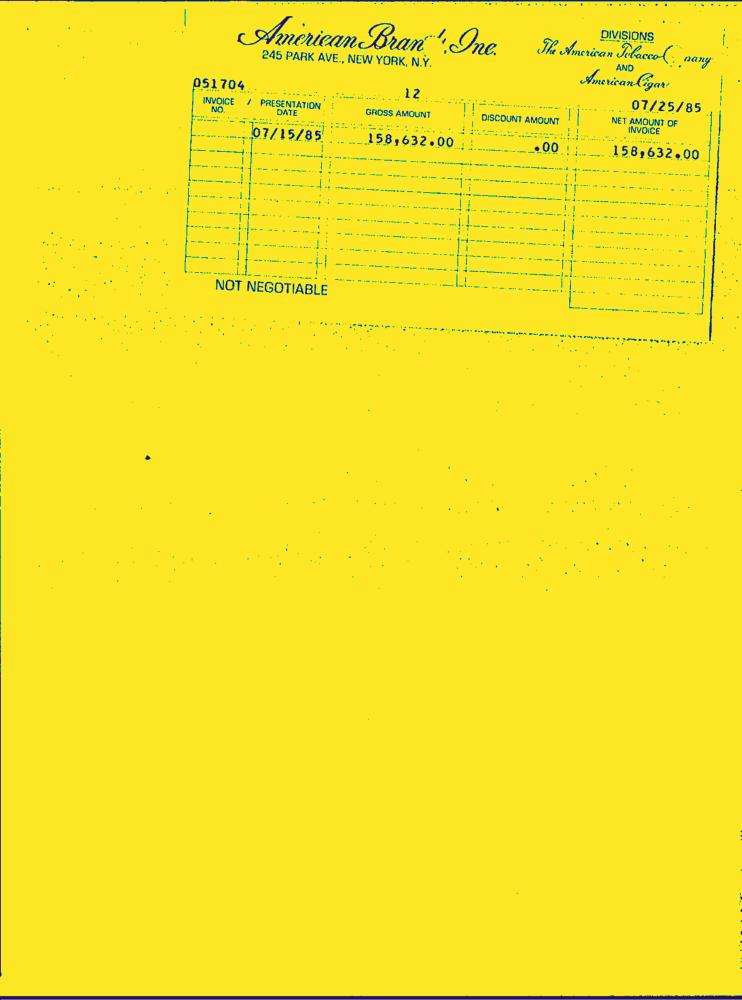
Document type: Invoice-Doc